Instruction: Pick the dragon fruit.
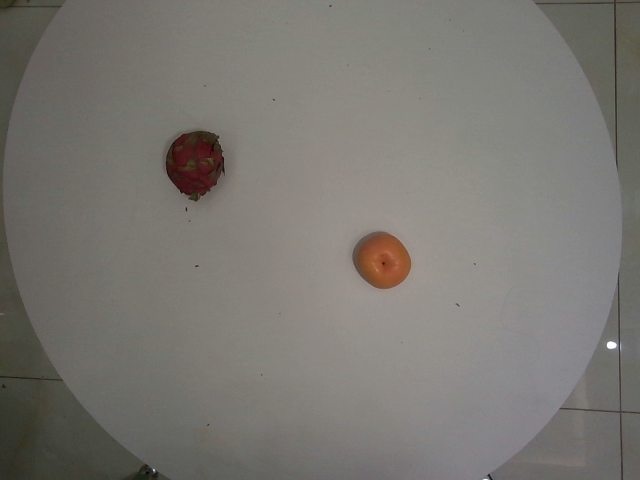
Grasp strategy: vertical